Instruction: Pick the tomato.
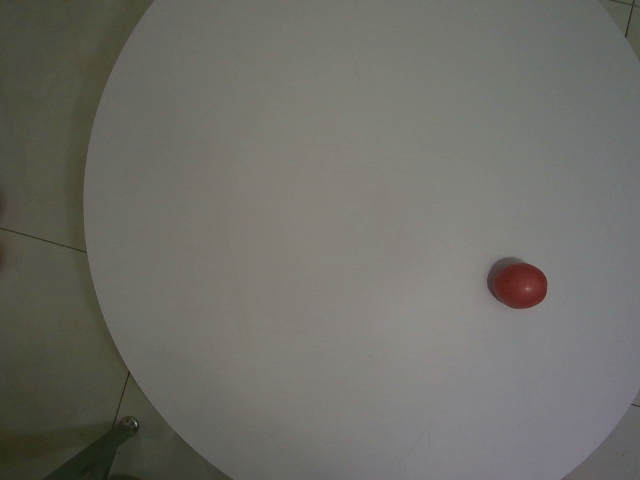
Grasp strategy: vertical